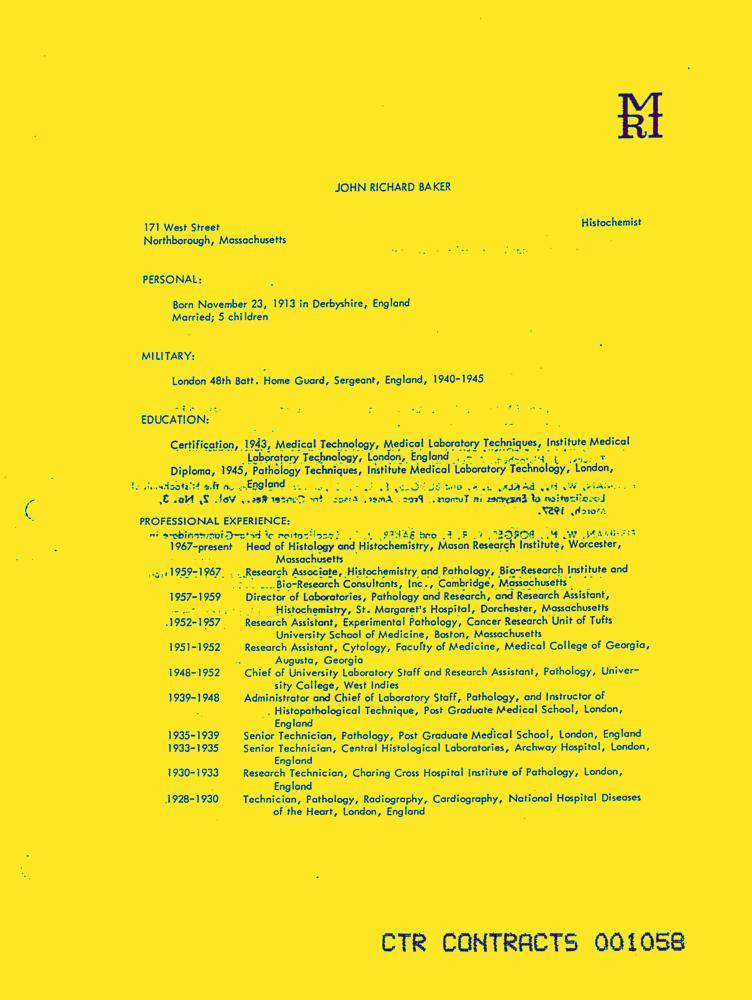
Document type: Resume-Doc